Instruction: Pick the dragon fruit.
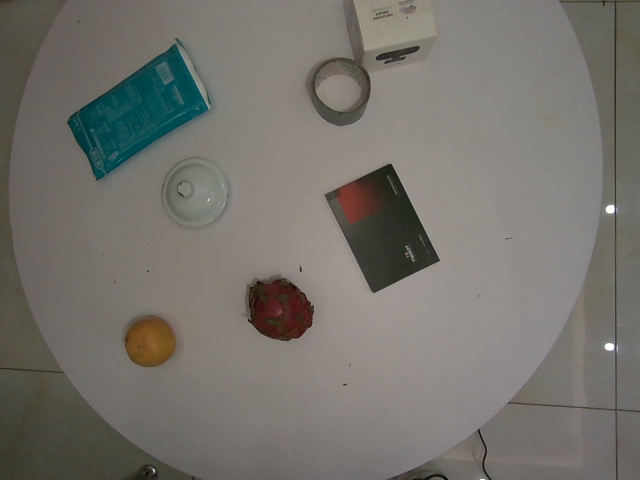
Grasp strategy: vertical